Question: How does the patient history play a role?
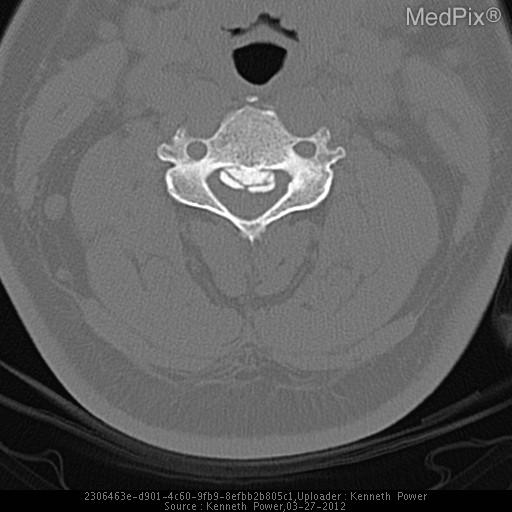
Answer: The patient's history of 57 yo man with type 2 diabetes presents with 4-5 mo  of posterior neck and shoulder pain accompanied by severe “shock like” pain down neck w/flexion.  In addition, he c/o walking “like a drunken sailor” and loss of fine motor skills, such as difficulty buttoning shirt. is key in understanding the case.